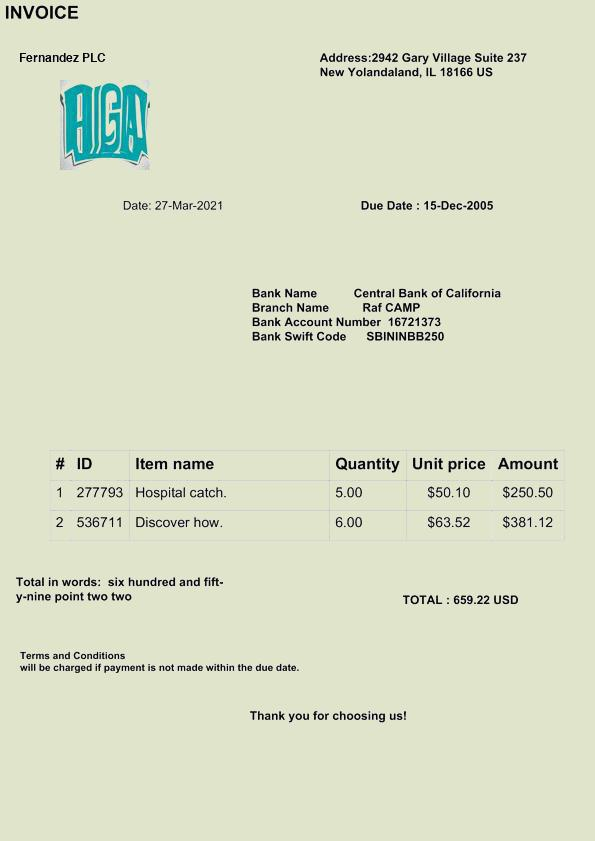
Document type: Invoice